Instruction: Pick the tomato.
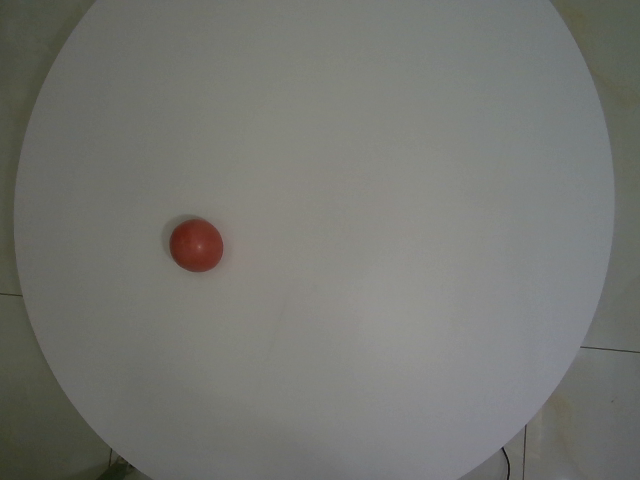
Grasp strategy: vertical